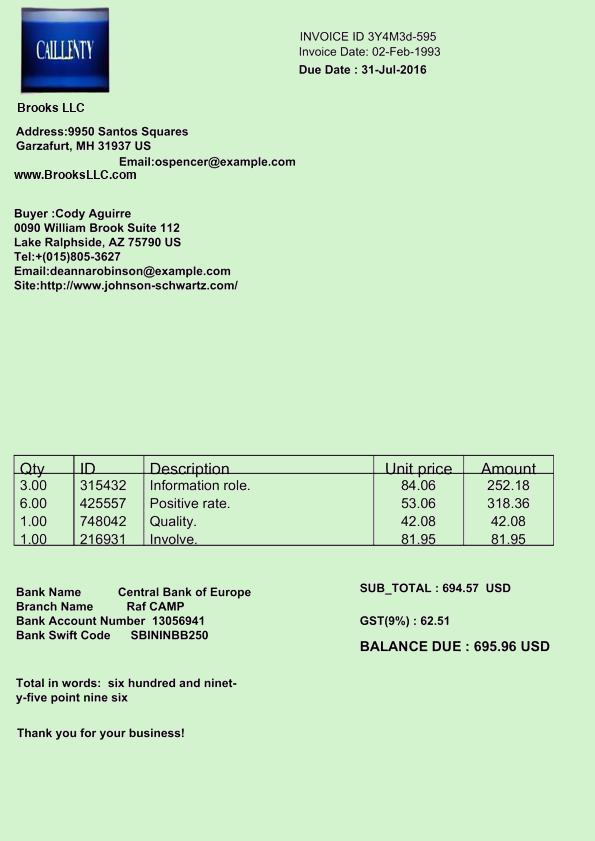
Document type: Invoice